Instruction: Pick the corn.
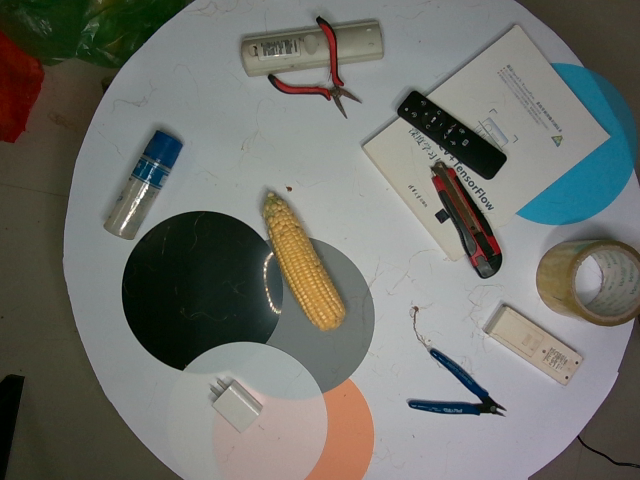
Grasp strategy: vertical